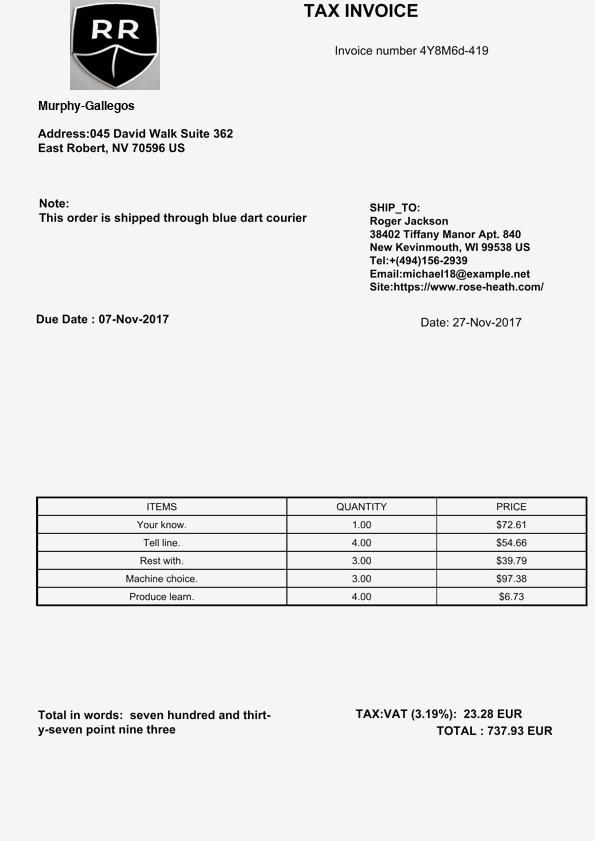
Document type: Invoice